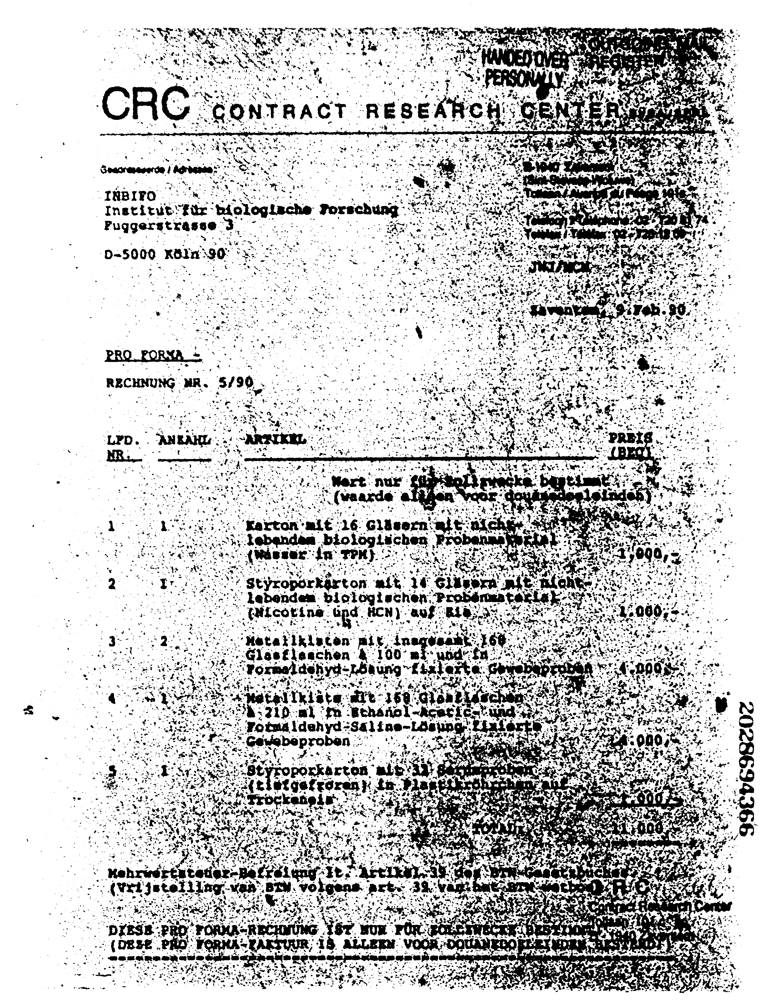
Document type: Invoice